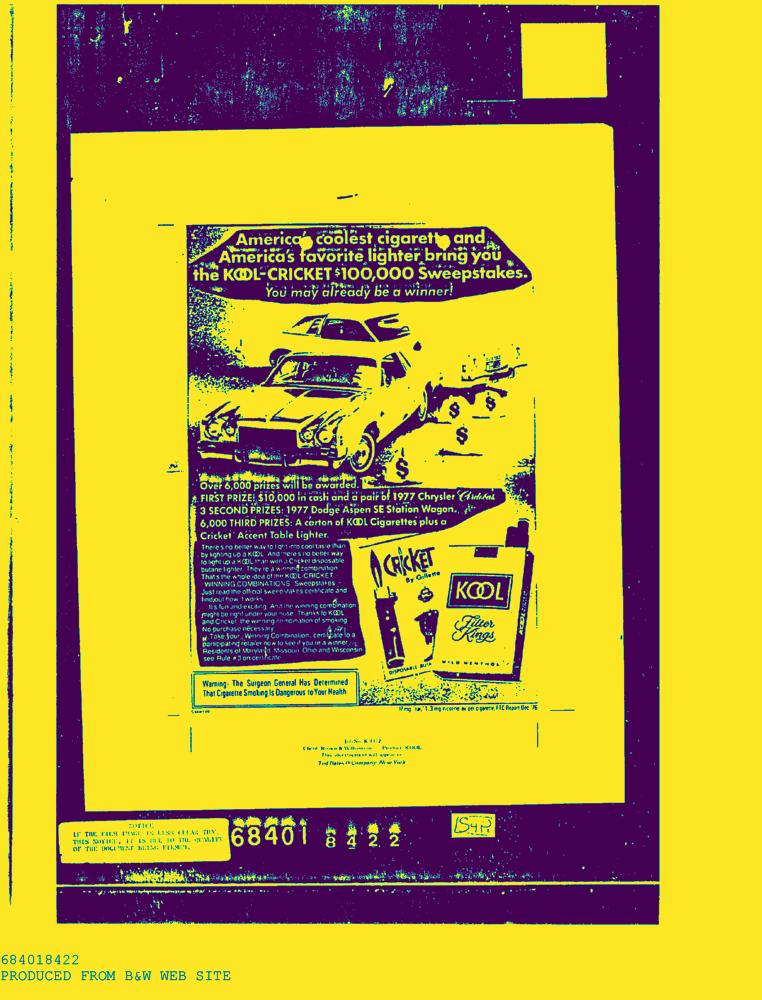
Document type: AD